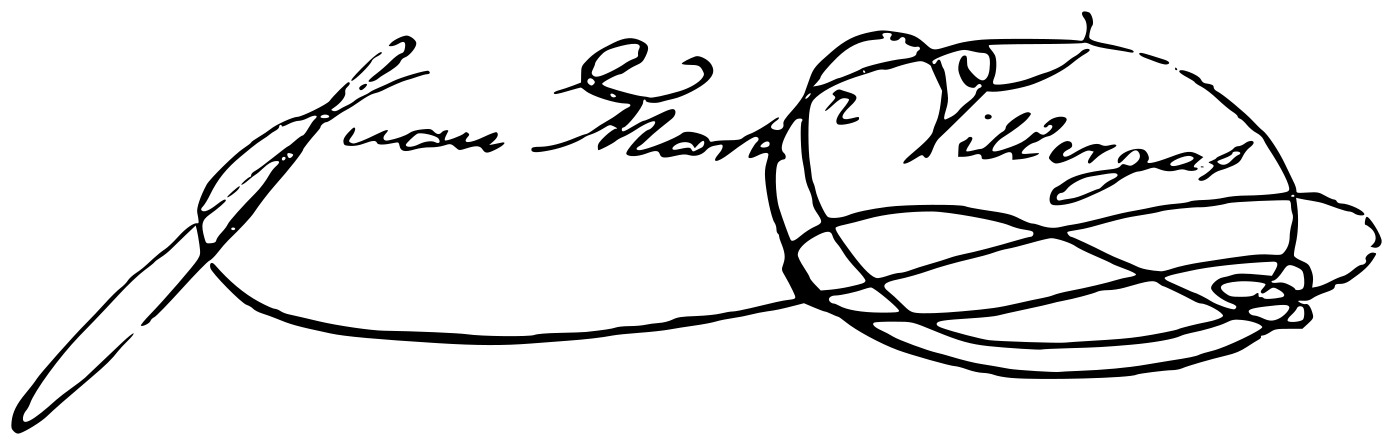
Signature of: juan martínez villergas